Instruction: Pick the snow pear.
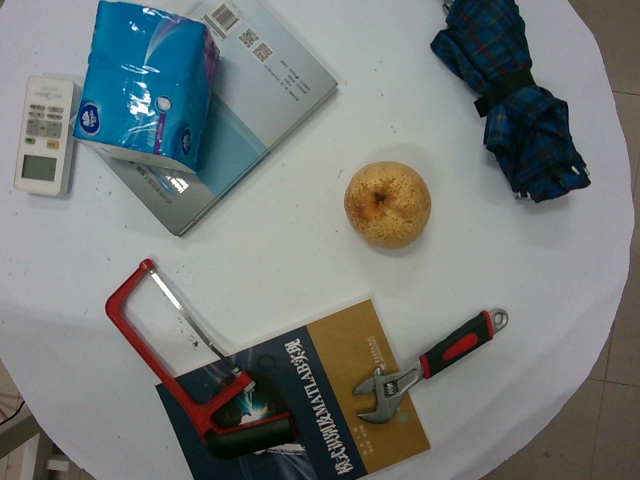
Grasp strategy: vertical